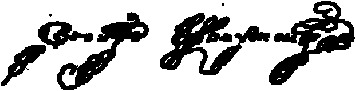
Signature of: george weymouth